Question: What appears to be the issue?
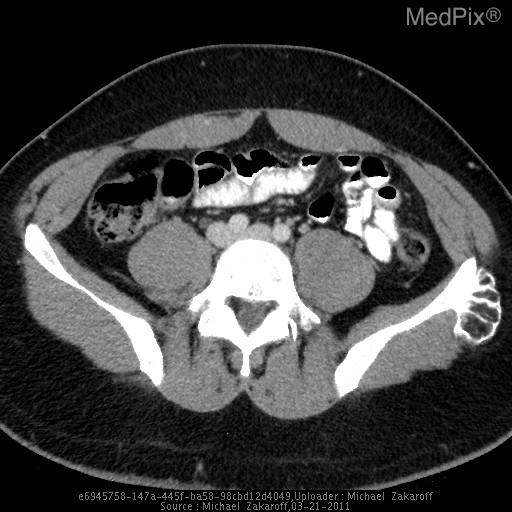
Answer: The findings suggest Circumscribed multilobulated bony exostosis arising from the lateral aspect of the upper left ilium.  This lesion appears to have cortical and medullary contiguity with the ilium.. Prominent multilobulated bony exostosis arising from the lateral aspect of the upper left ilium.  This lesion appears to have continuity of both cortical bone and the medullary cavity with the underlying iliac crest.  No periosteal reaction nor associated soft tissue component.. The patient might have a history of 23 yo male who initially presented to the emergency department with epigastric pain. Abdominal plain films were obtained wich showed an incidental finding of a bony mass arising from the left iliac wing.

On questioning he endorses a several year history of atraumatic left posterior buttocks pain. This pain is worsened by bending or strenuous running..